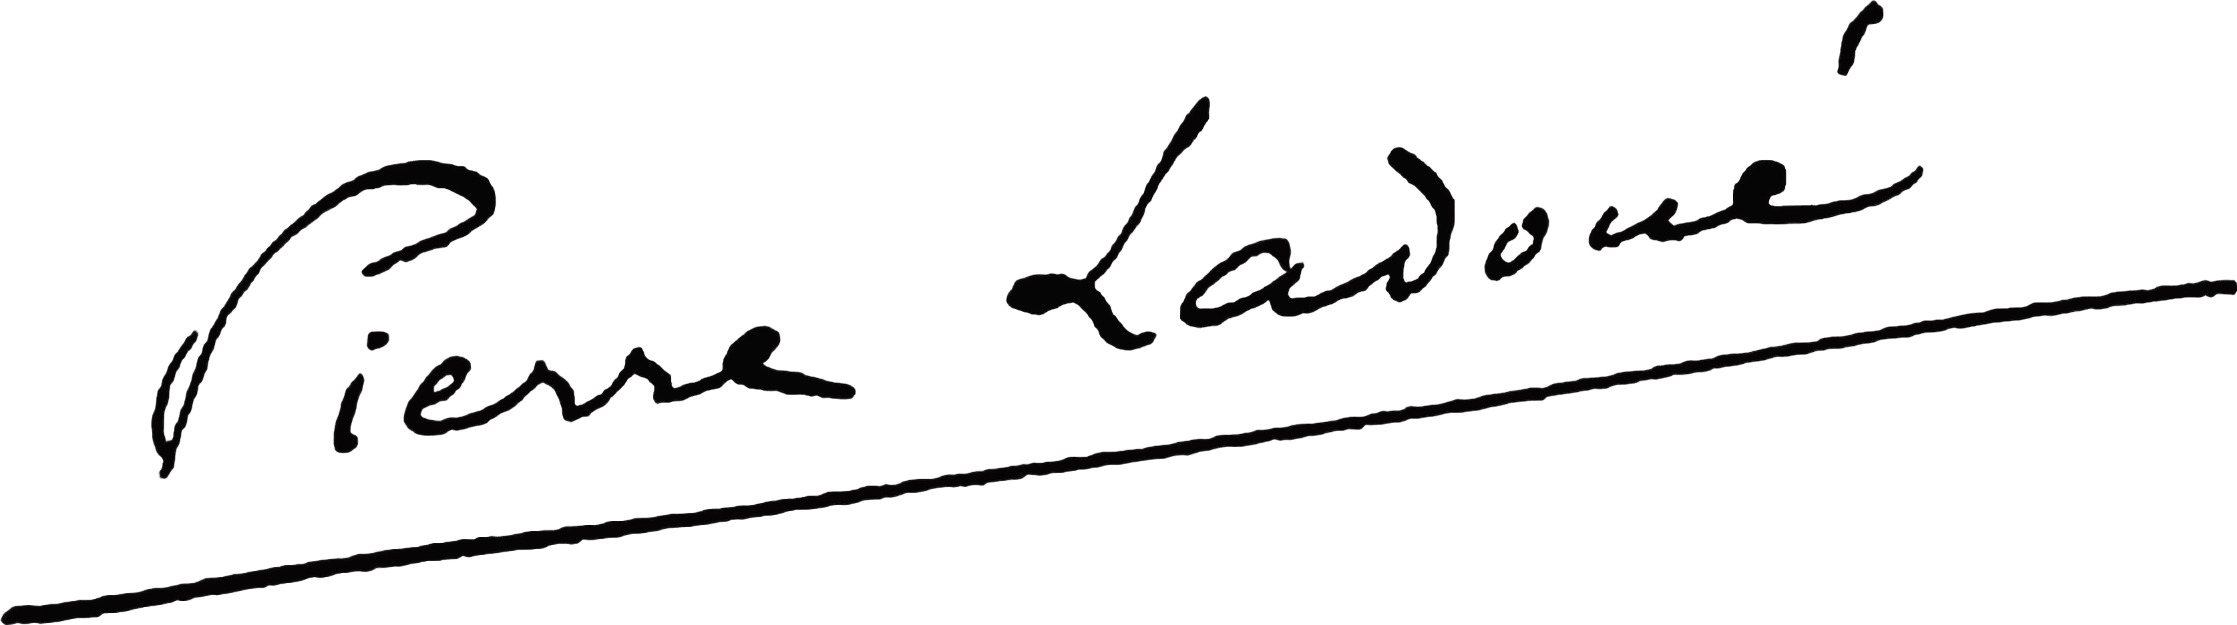
Signature of: pierre ladoué